Question: What are the imaging findings?
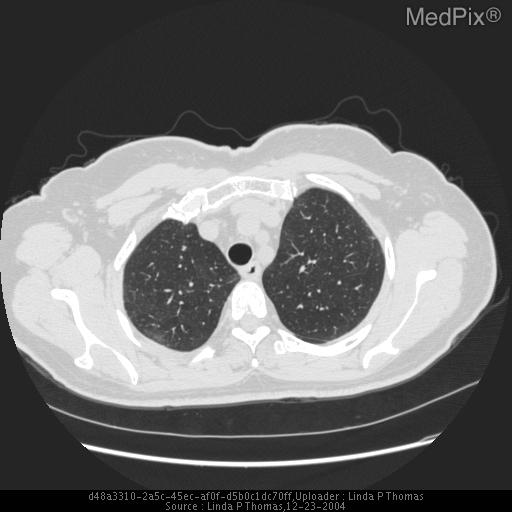
Answer: The imaging shows Initial chest radiographs interpreted as normal. Subsequent chest radiographs 3 months later showed bibasilar interstitial opacities.
High resolution chest CT revealed predominantly mid and lower lung zone ground-glass opacities and prominent but not enlarged mediastinal lymph nodes. Follow-up CT.